Question: How is the property described in the document?
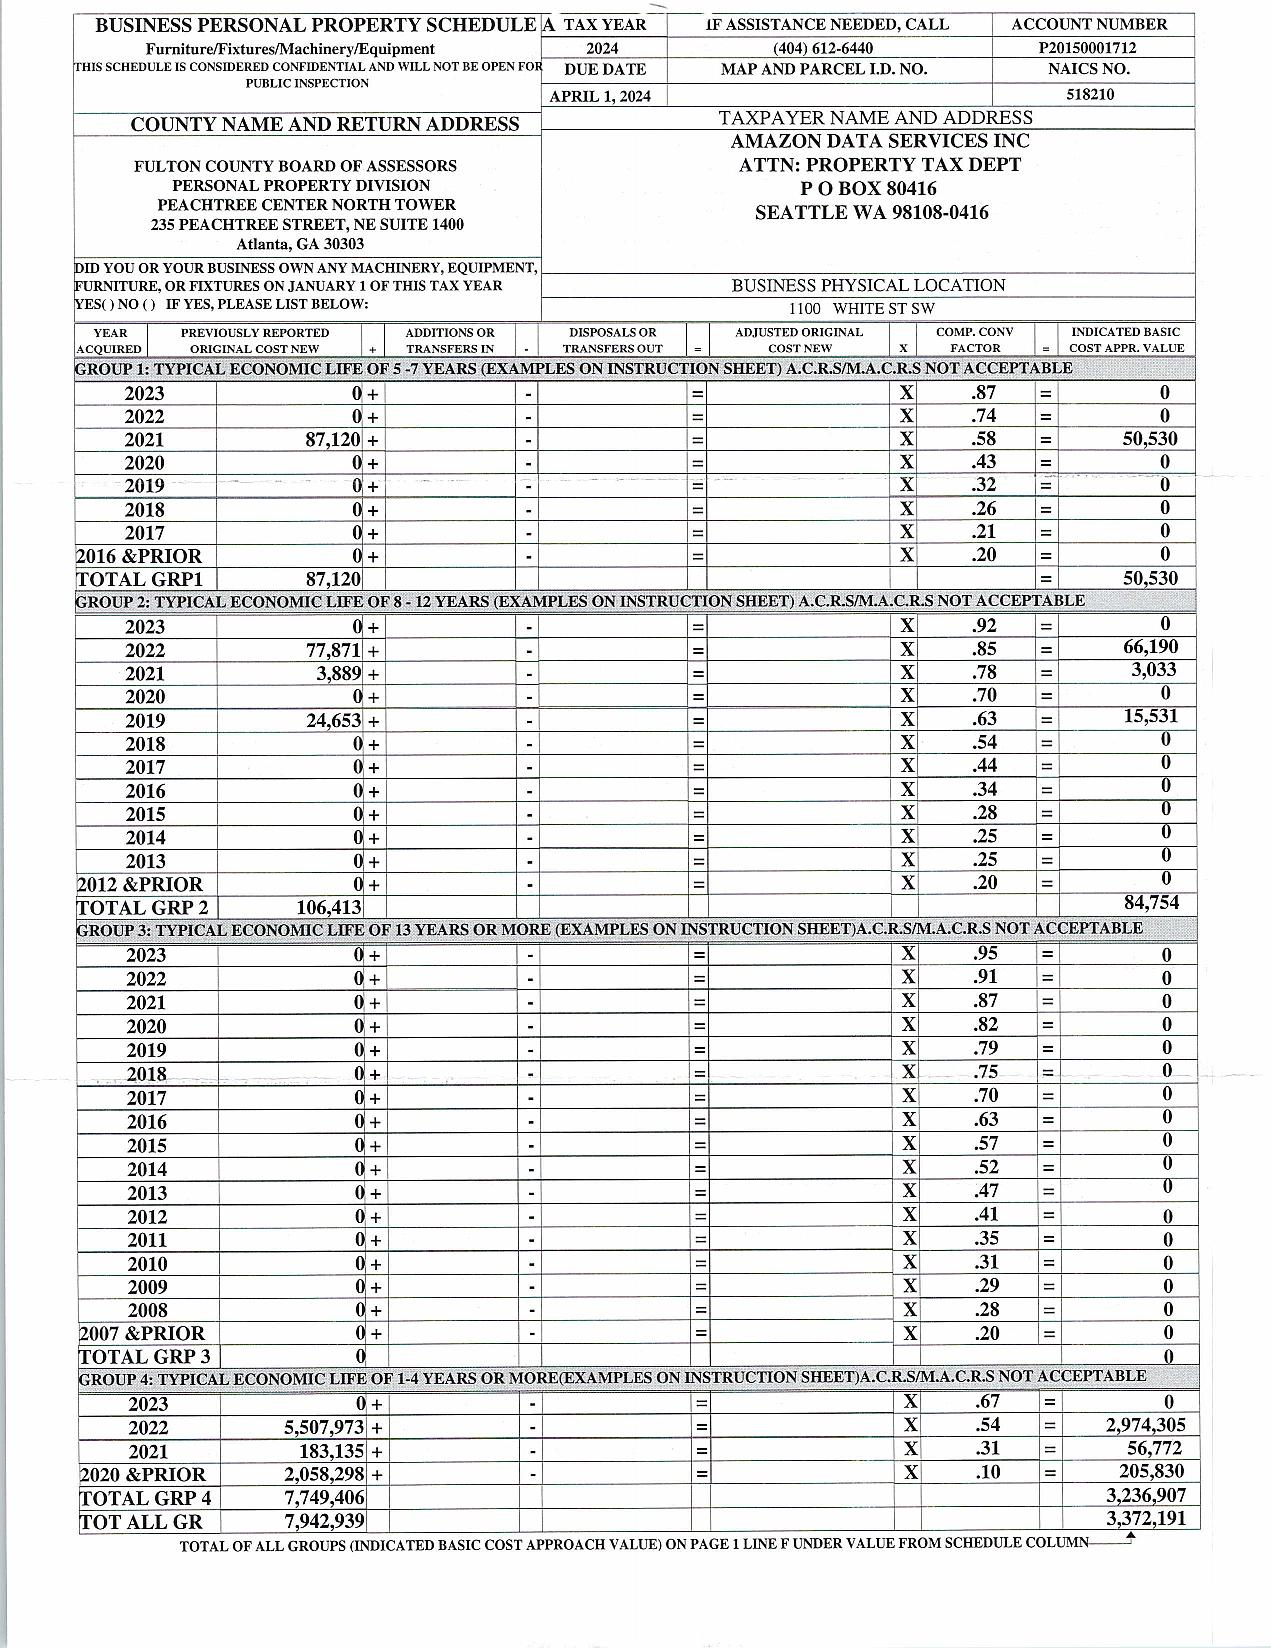
Answer: "Furniture/Fixtures/Machinery/Equipment"